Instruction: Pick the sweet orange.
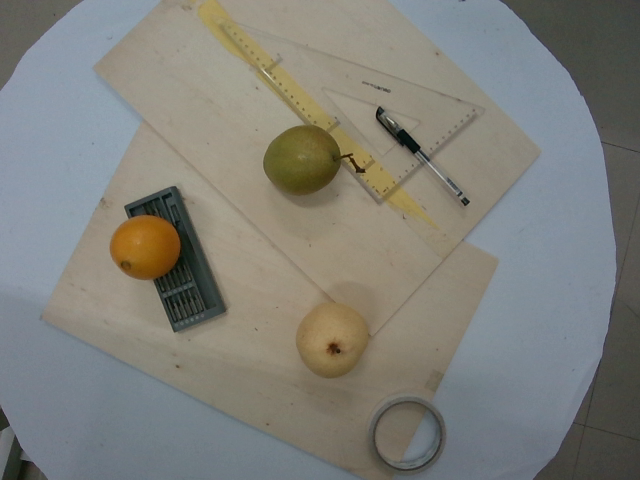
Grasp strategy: vertical